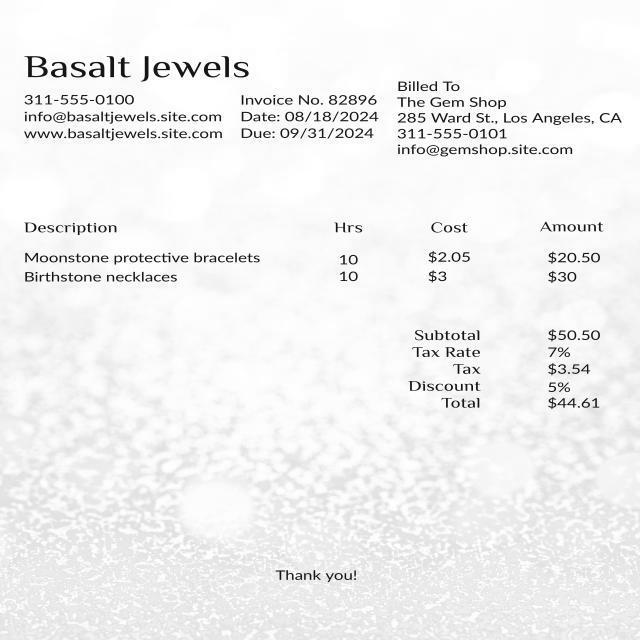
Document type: Invoice